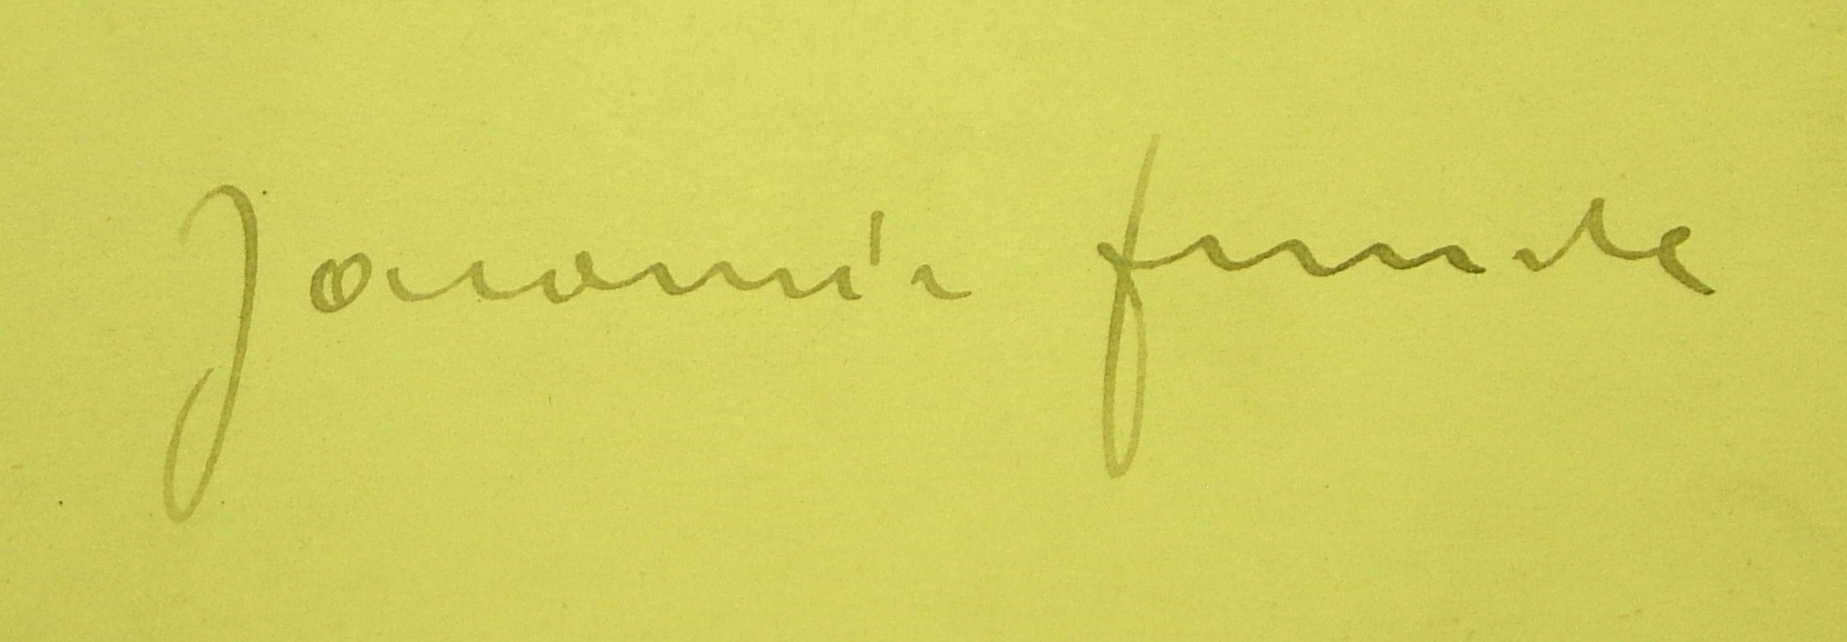
Signature of: jaromír funke